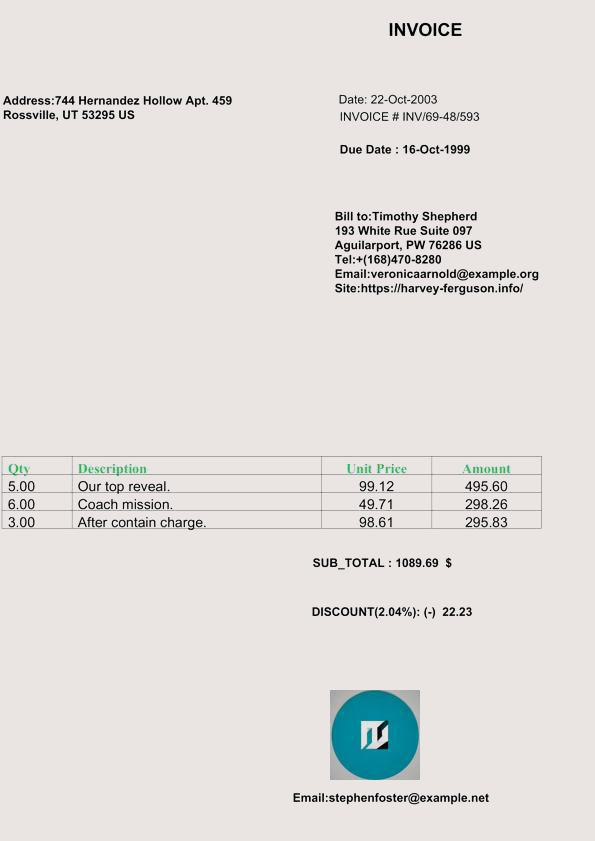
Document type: Invoice